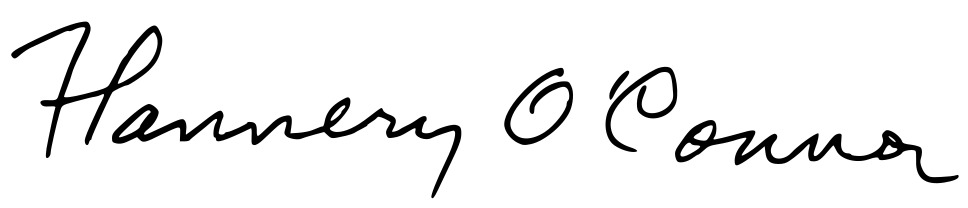
Signature of: flannery o connor